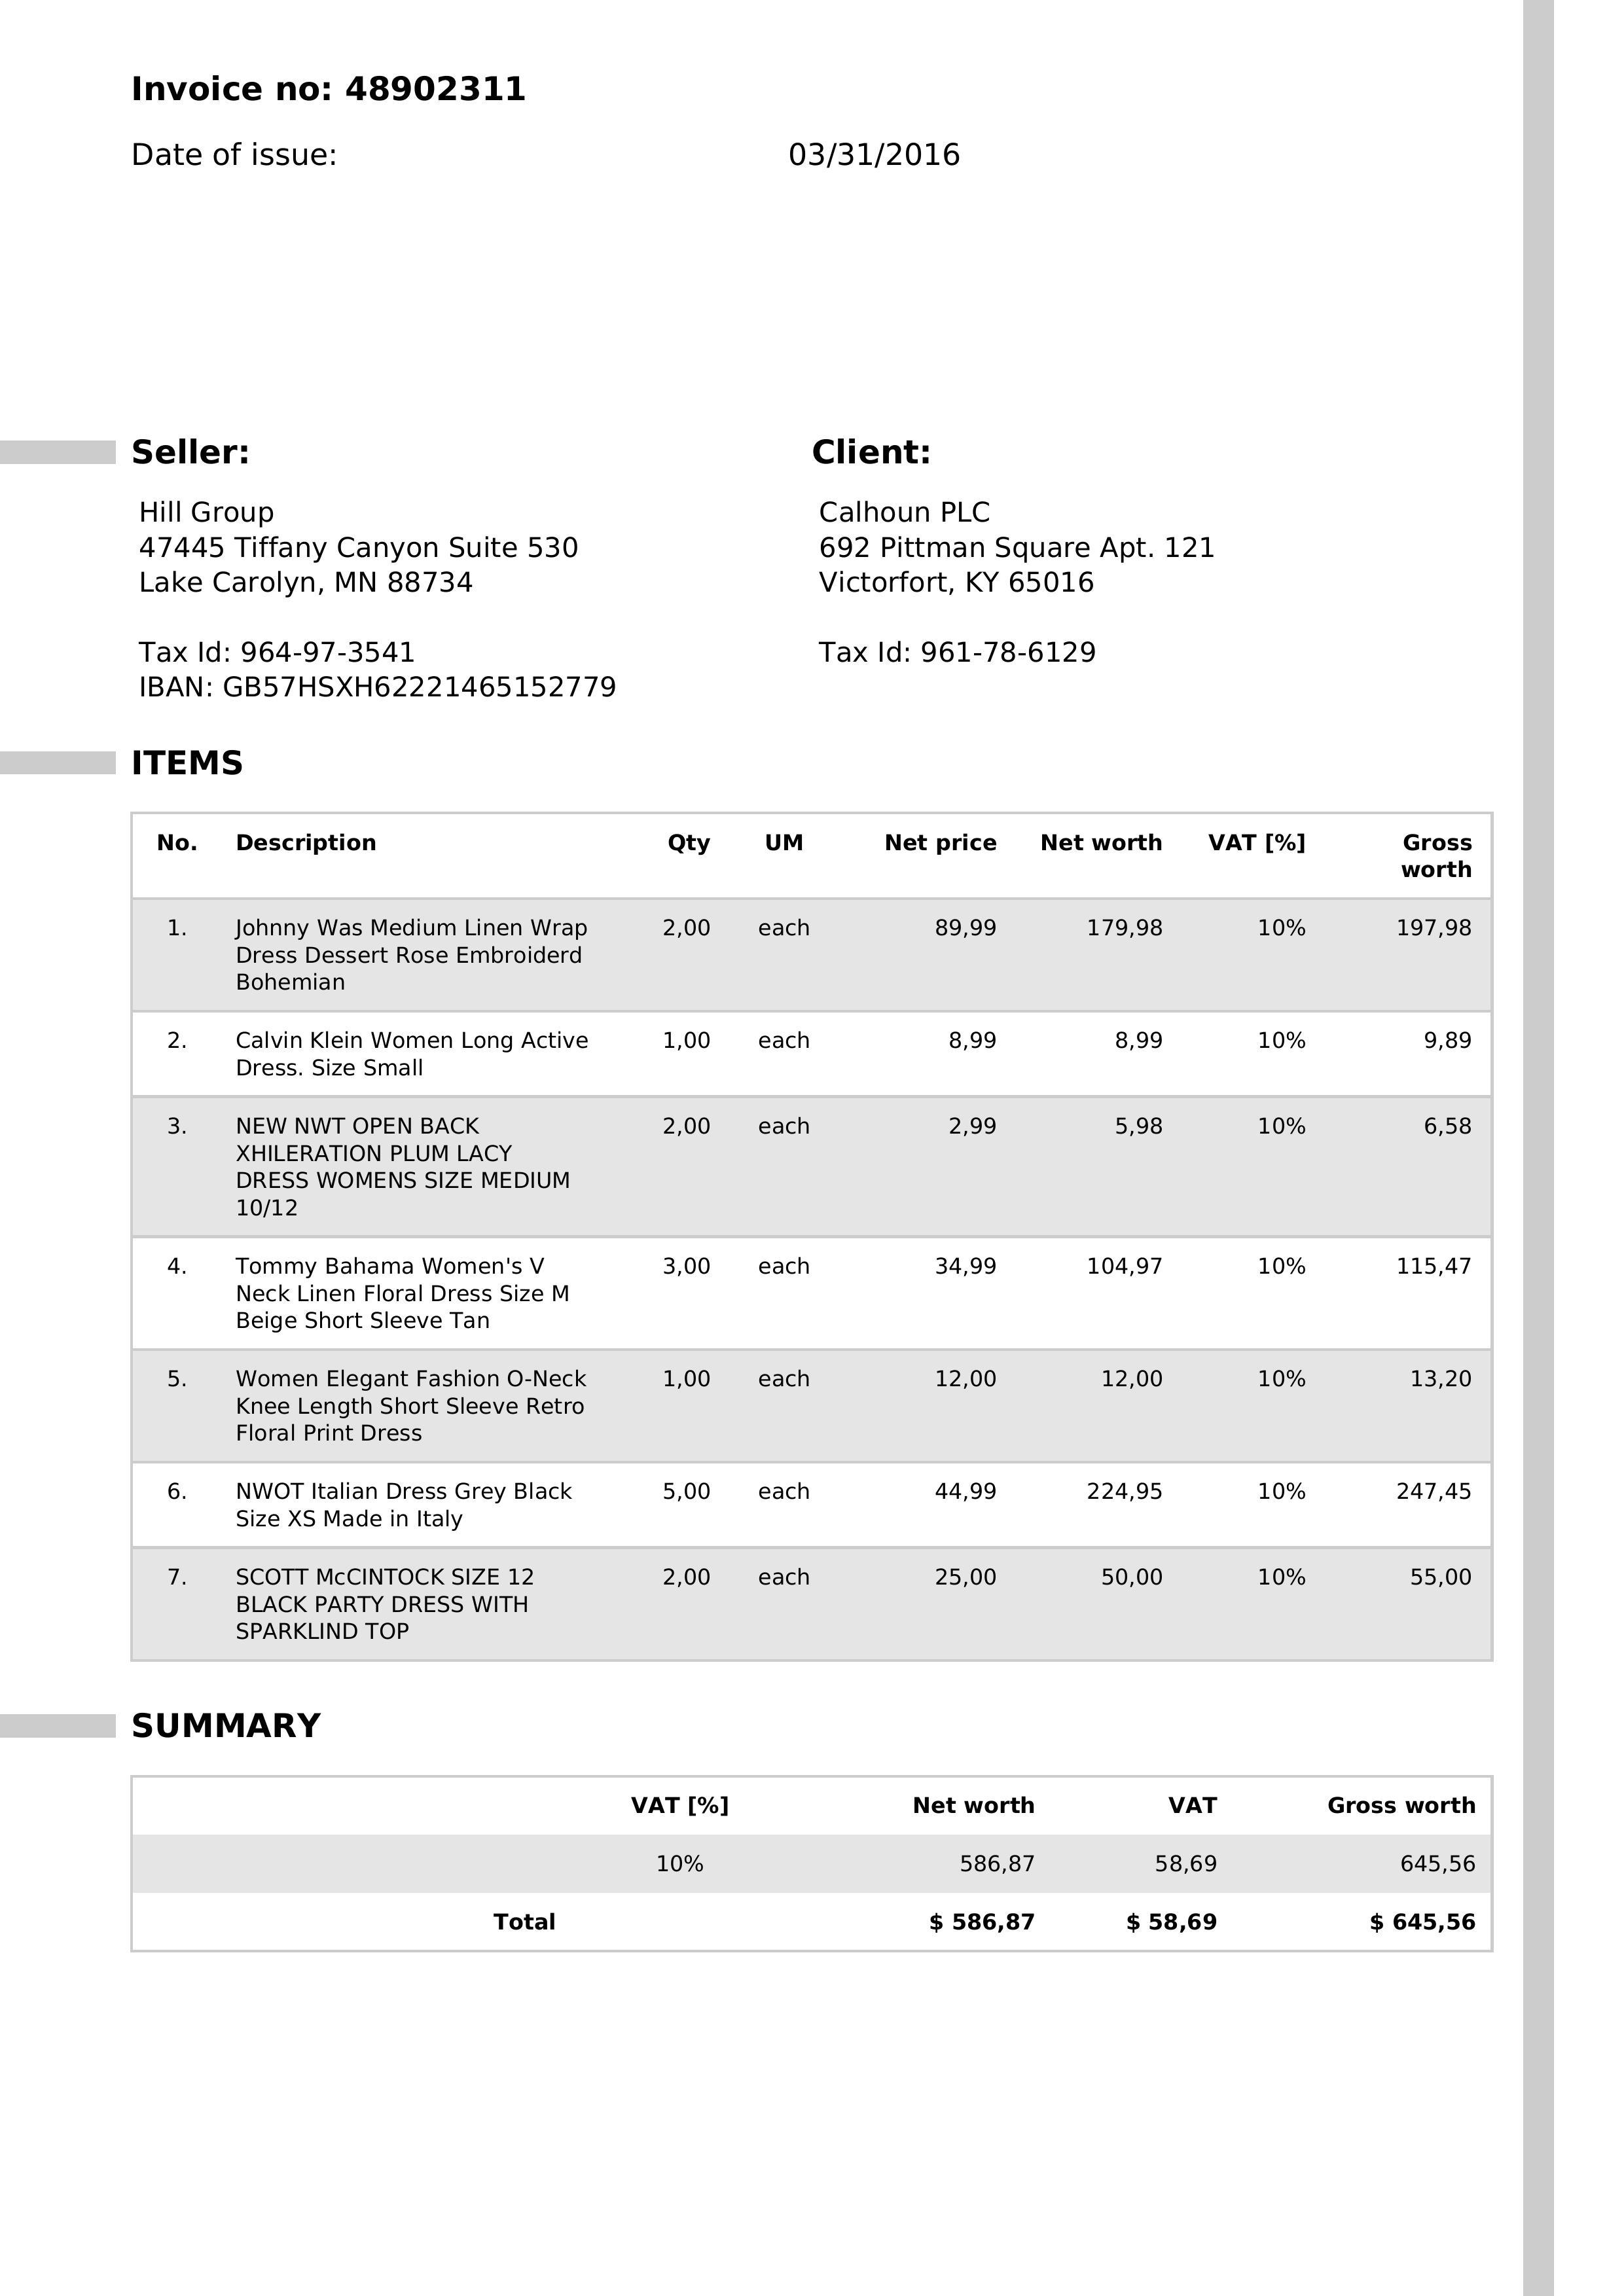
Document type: Invoice